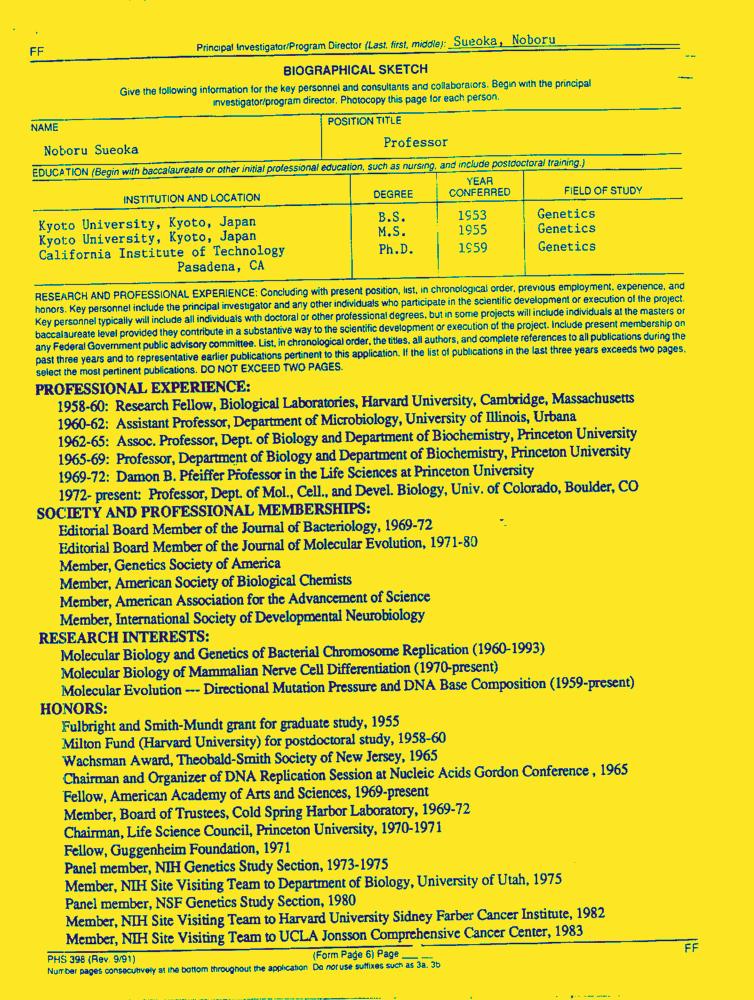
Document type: Resume-Doc